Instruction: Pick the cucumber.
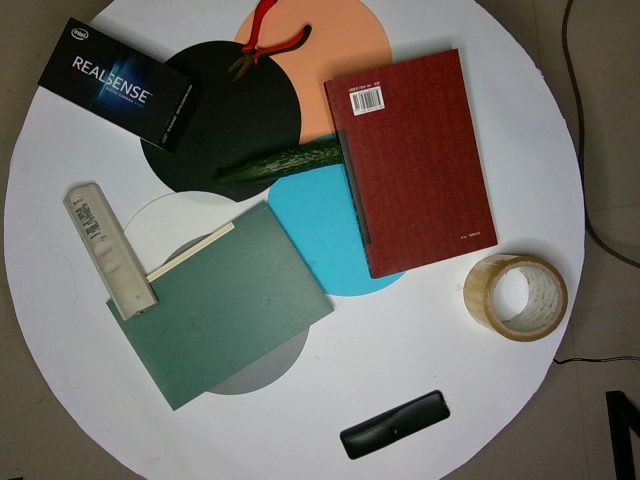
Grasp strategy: vertical